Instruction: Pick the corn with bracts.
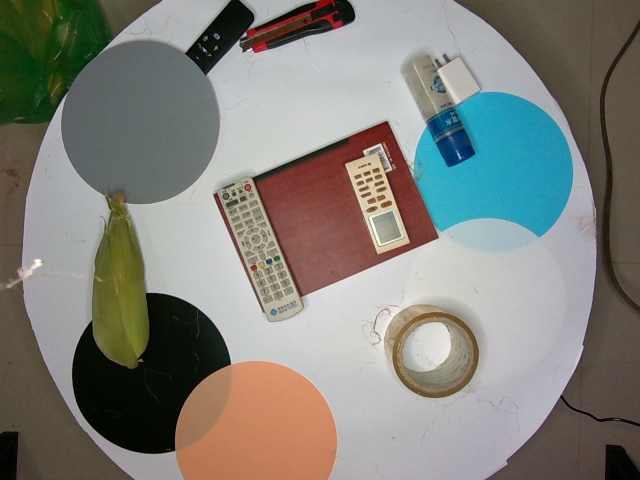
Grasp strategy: vertical